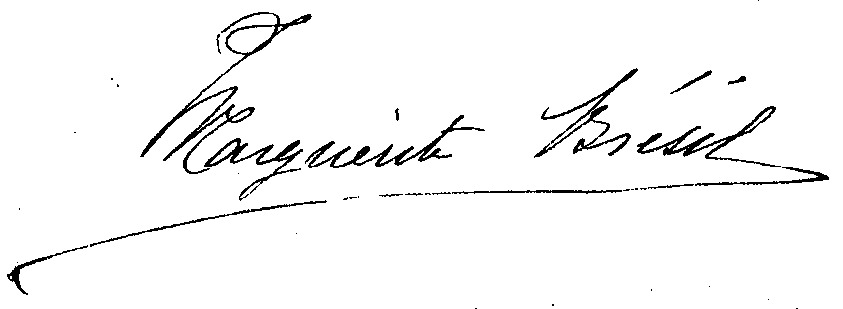
Signature of: marguerite brésil